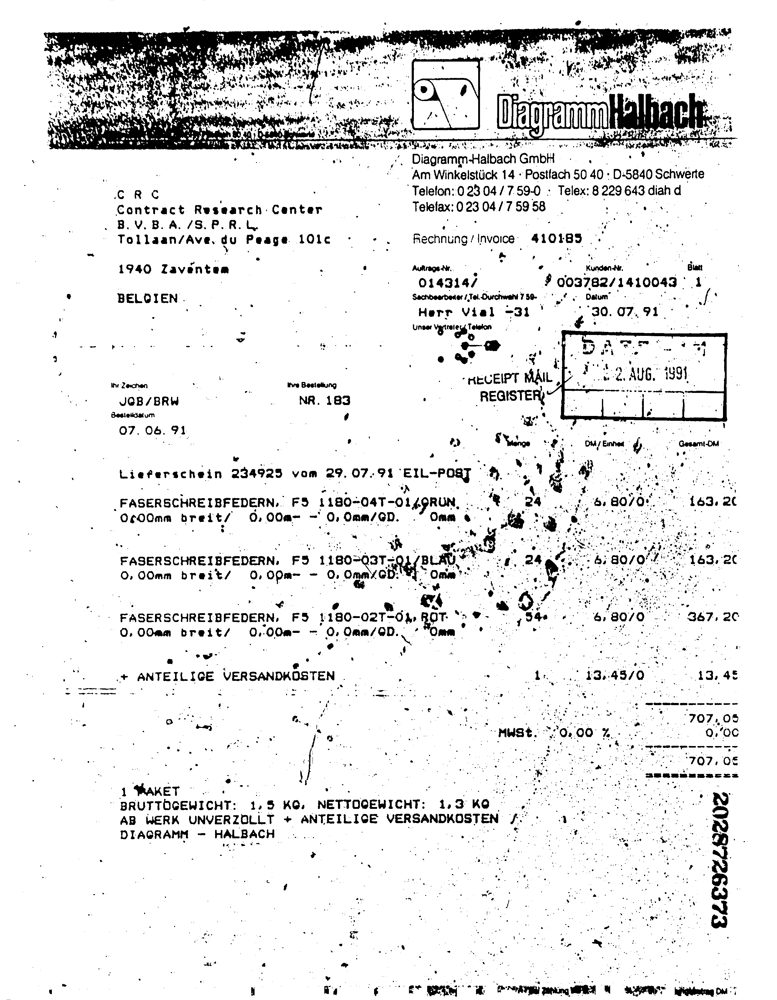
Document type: Invoice